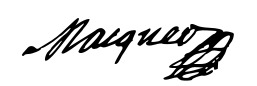
Signature of: pierre joseph macquer